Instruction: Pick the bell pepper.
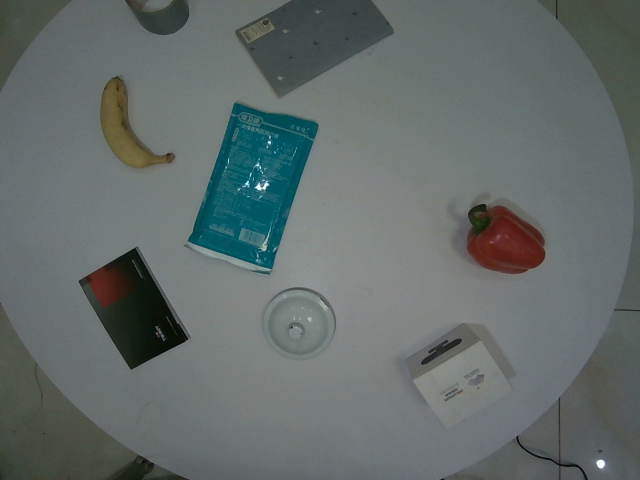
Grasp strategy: vertical